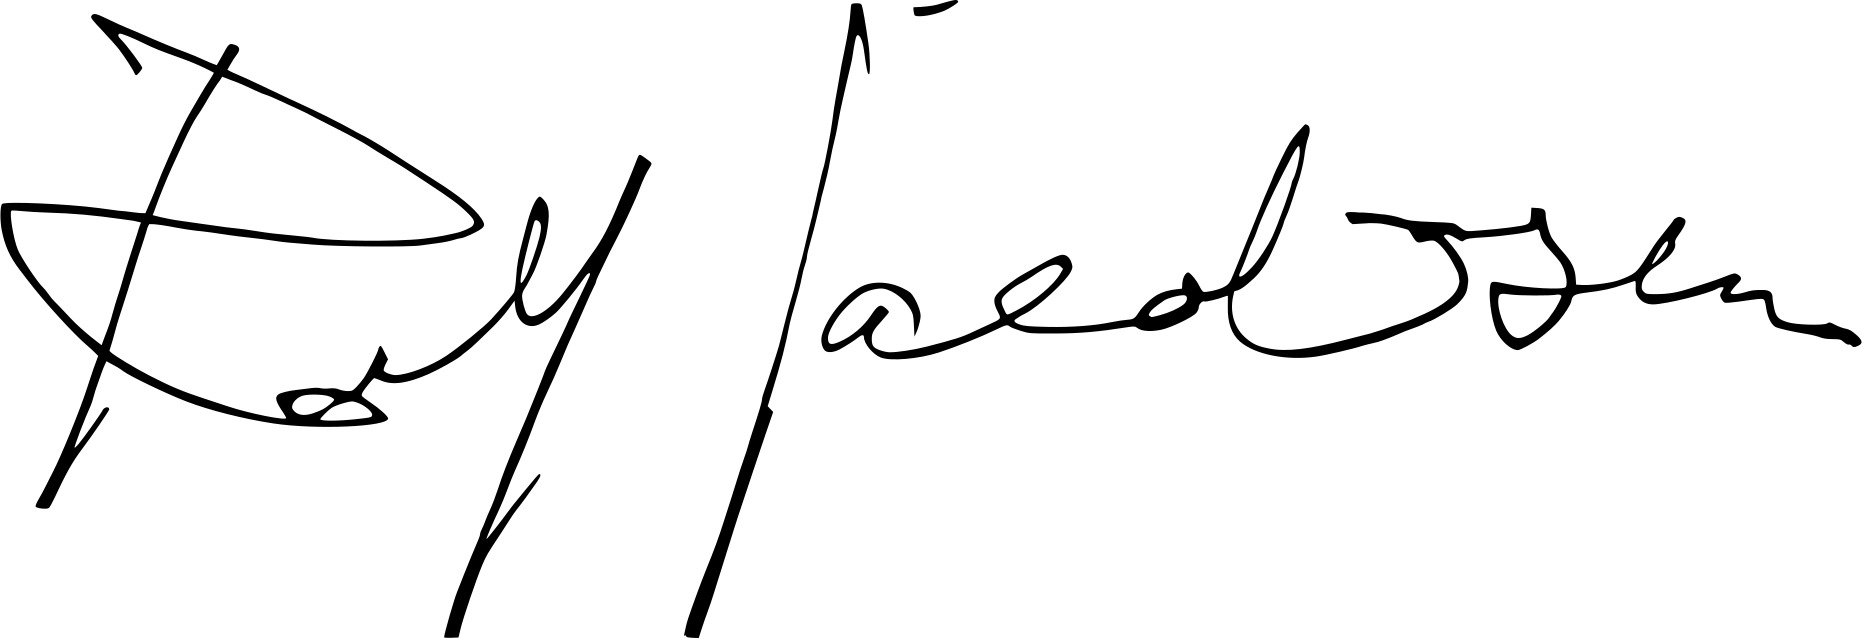
Signature of: rolf jacobsen